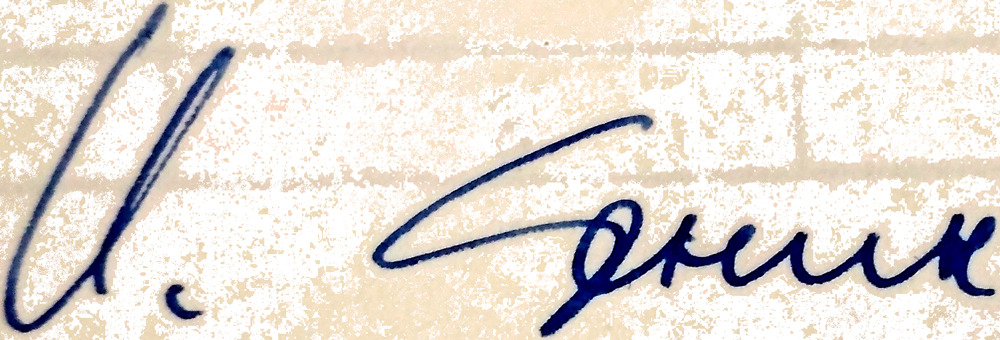
Signature of: ivan senin